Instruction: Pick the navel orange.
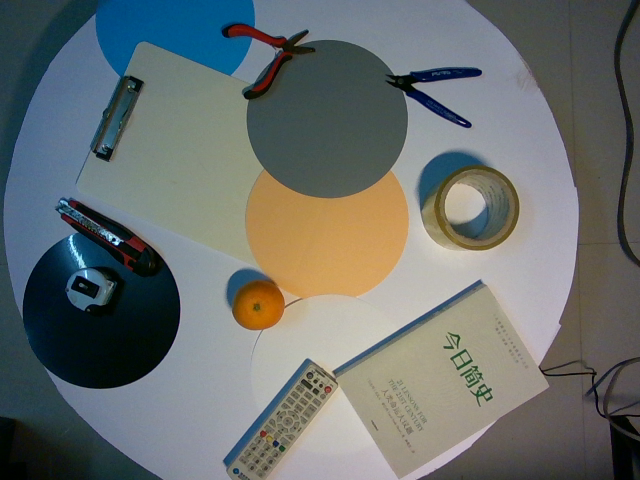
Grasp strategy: vertical